Identify and extract the amount in words, amount in numbers, payee name, cheque date, and bank name from the image.
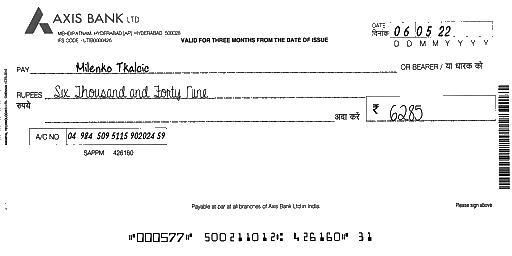
amt_in_words: Six Thousand and Forty Nine
amt_in_figures: 6285
payee_name: Milenko Tkalcic
bank_name: AXIS BANK
cheque_date: 06/05/22